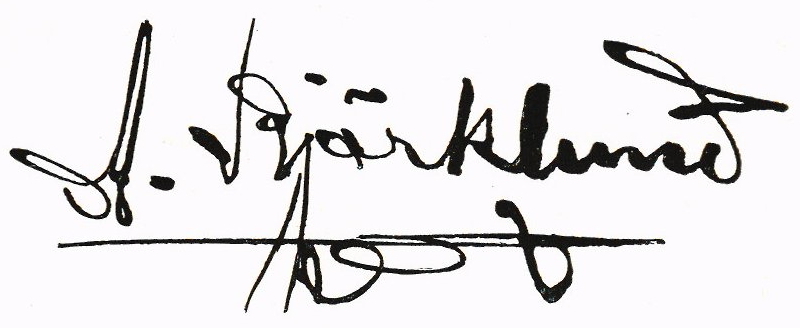
Signature of: anton björklund